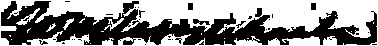
Signature of: william muir urquhart